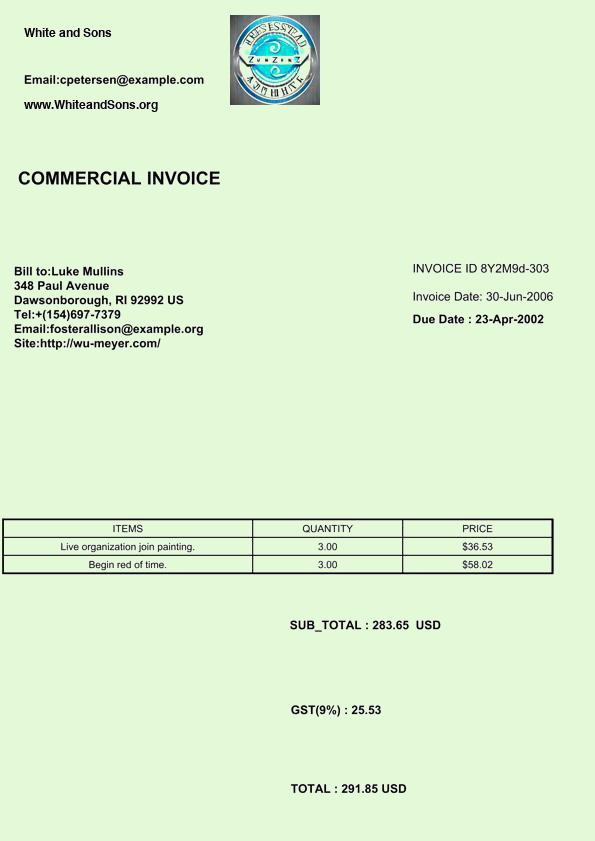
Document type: Invoice